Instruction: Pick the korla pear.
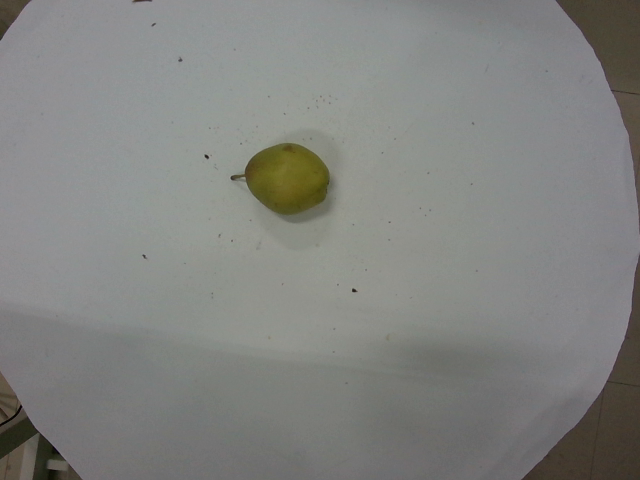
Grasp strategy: vertical